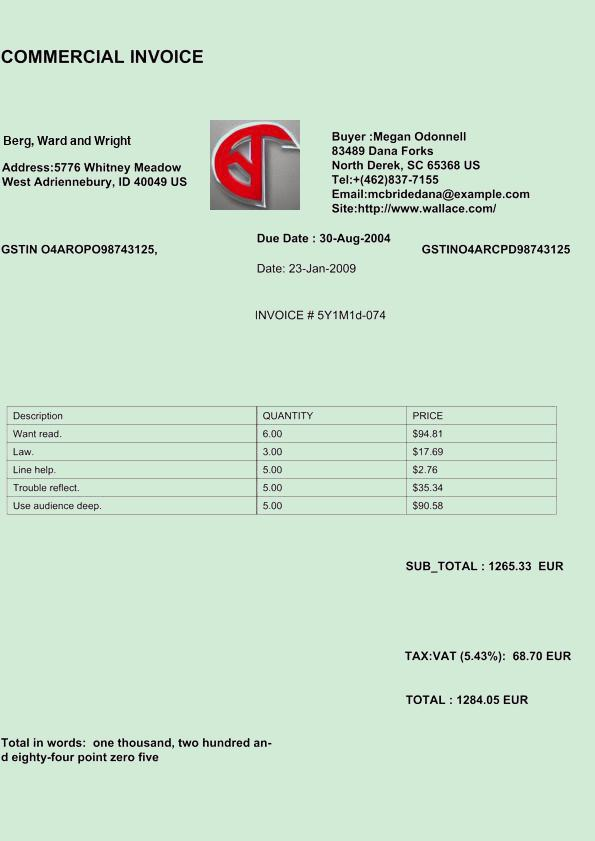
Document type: Invoice